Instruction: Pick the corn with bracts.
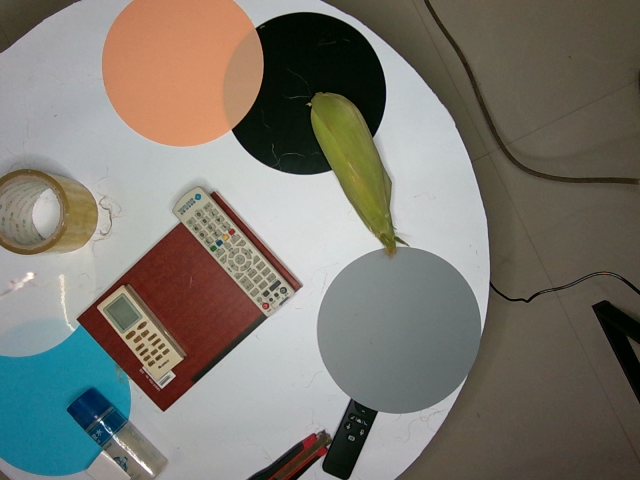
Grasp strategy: vertical